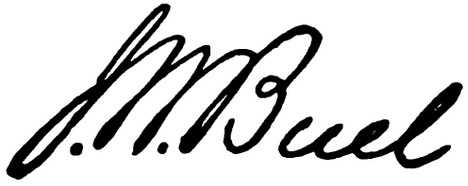
Signature of: james william buel